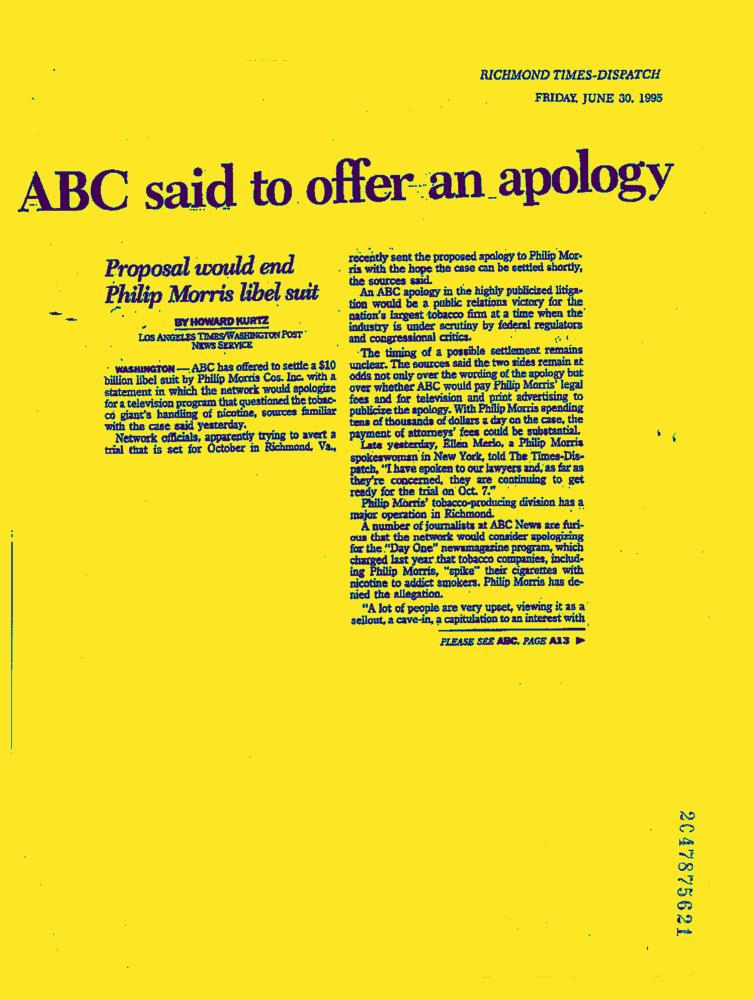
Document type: News-Article